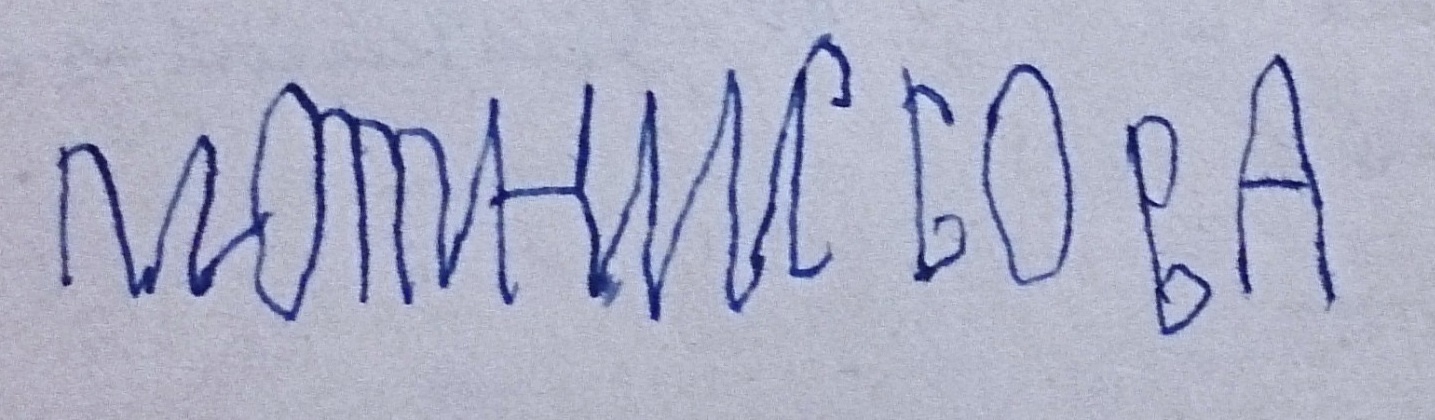
Signature of: klavdiya plotnikova